Question: In what way does the history help explain the case?
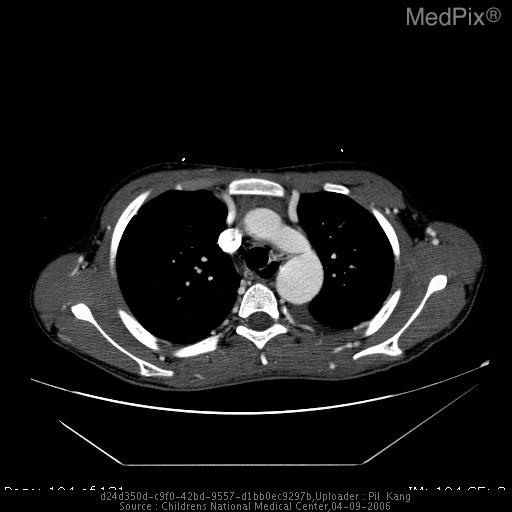
Answer: The patient's history of 14 year old male with chronic shortness of breath is key in understanding the case.